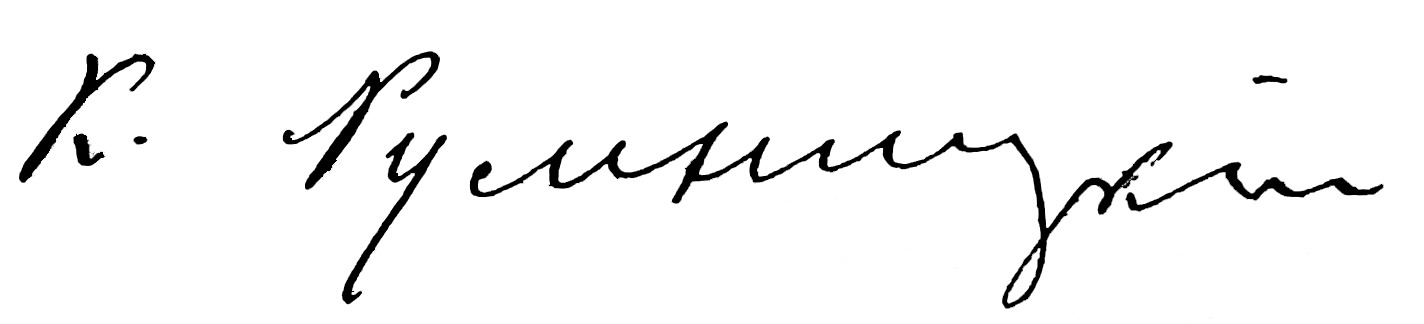
Signature of: q99968305